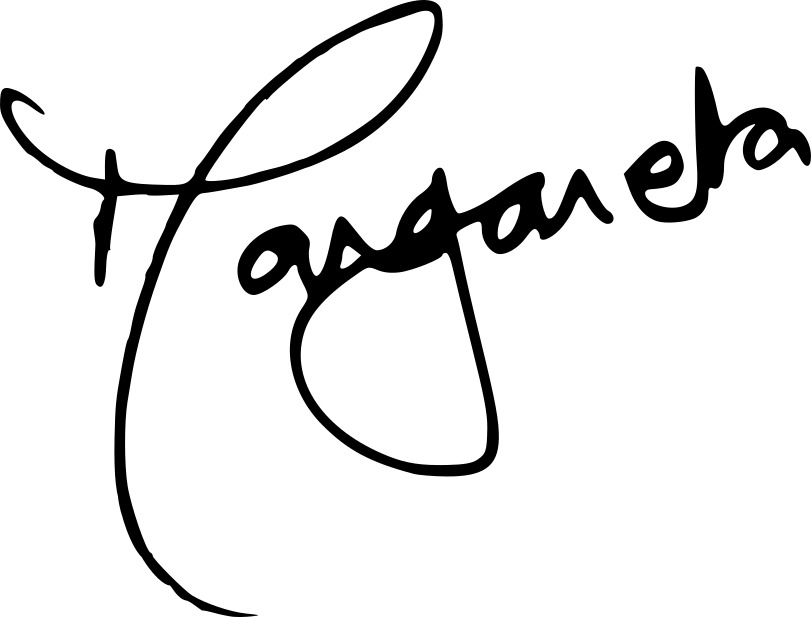
Signature of: margareta of romania